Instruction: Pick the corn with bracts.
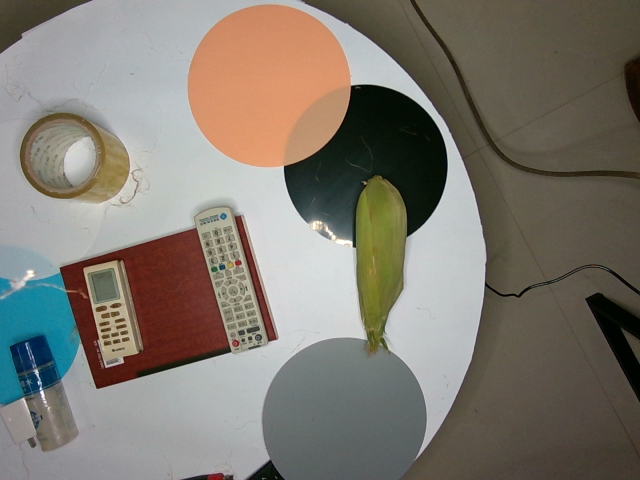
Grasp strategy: vertical